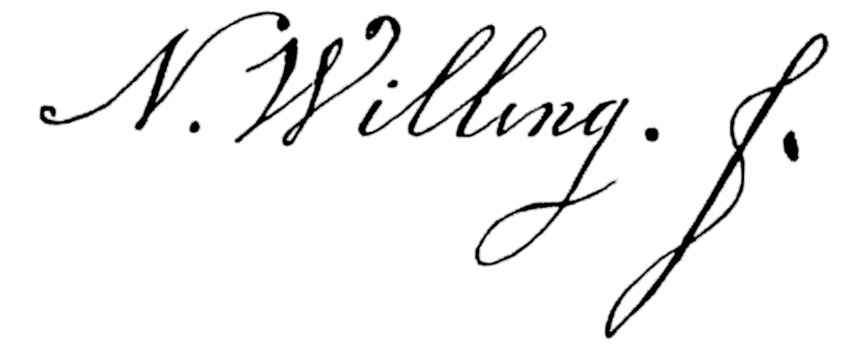
Signature of: nicolaes willingh